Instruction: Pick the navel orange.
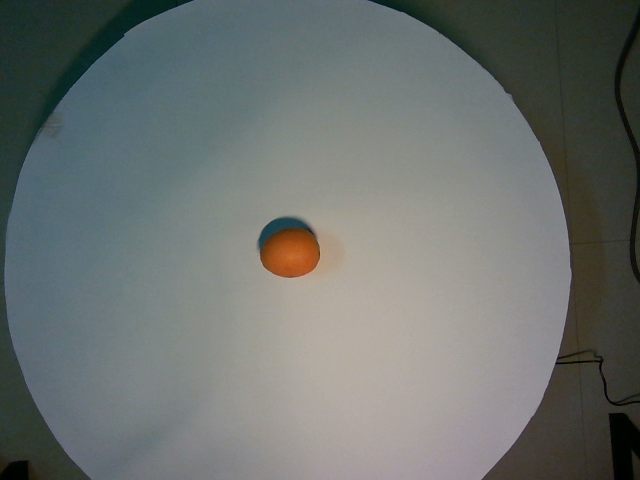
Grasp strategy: vertical